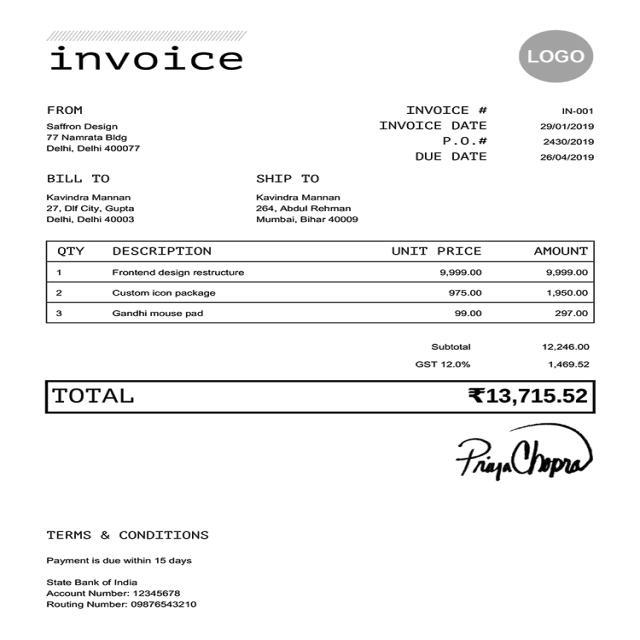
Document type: Invoice